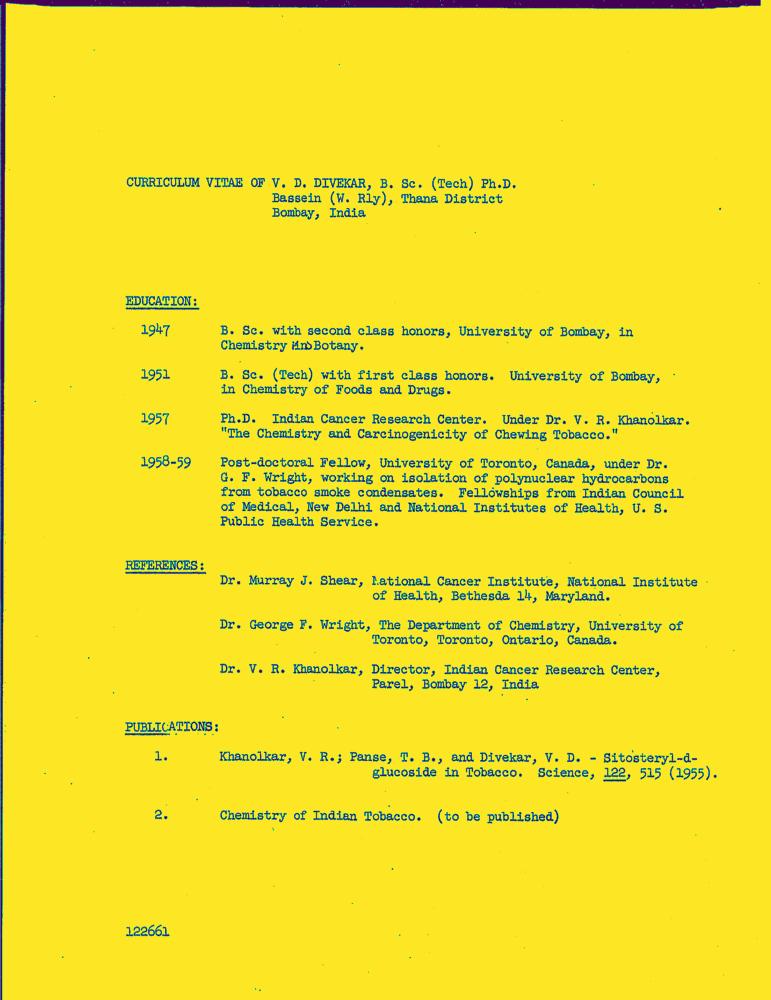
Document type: Resume-Doc